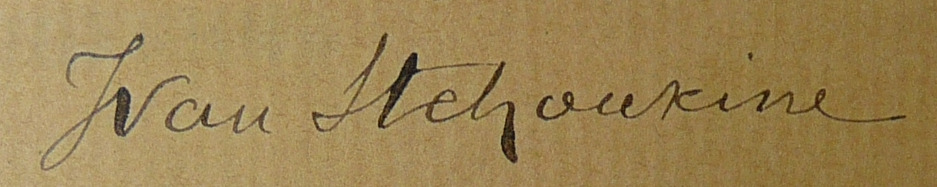
Signature of: ivan shchukin